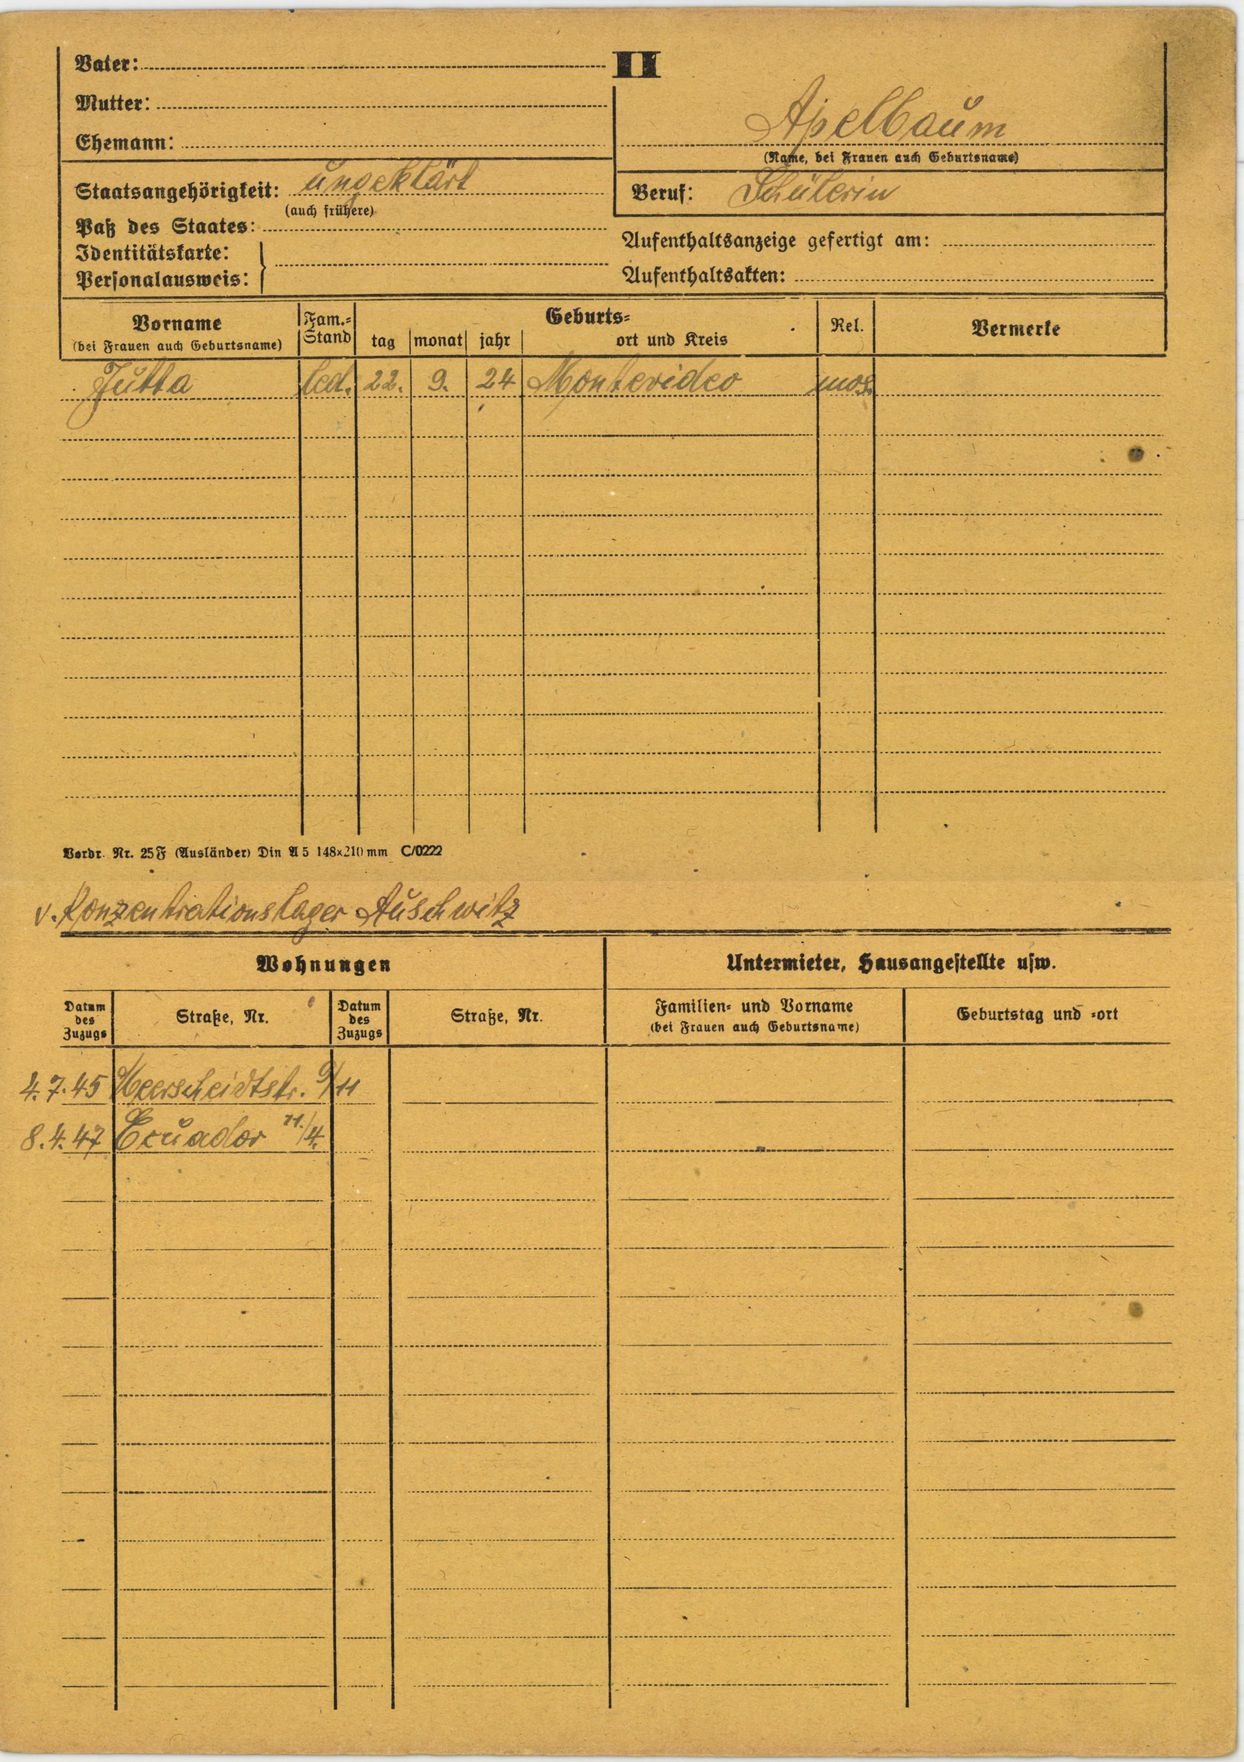
Apelbaum